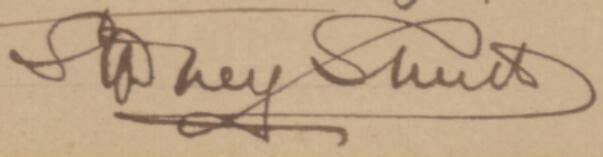
Signature of: sydney smith